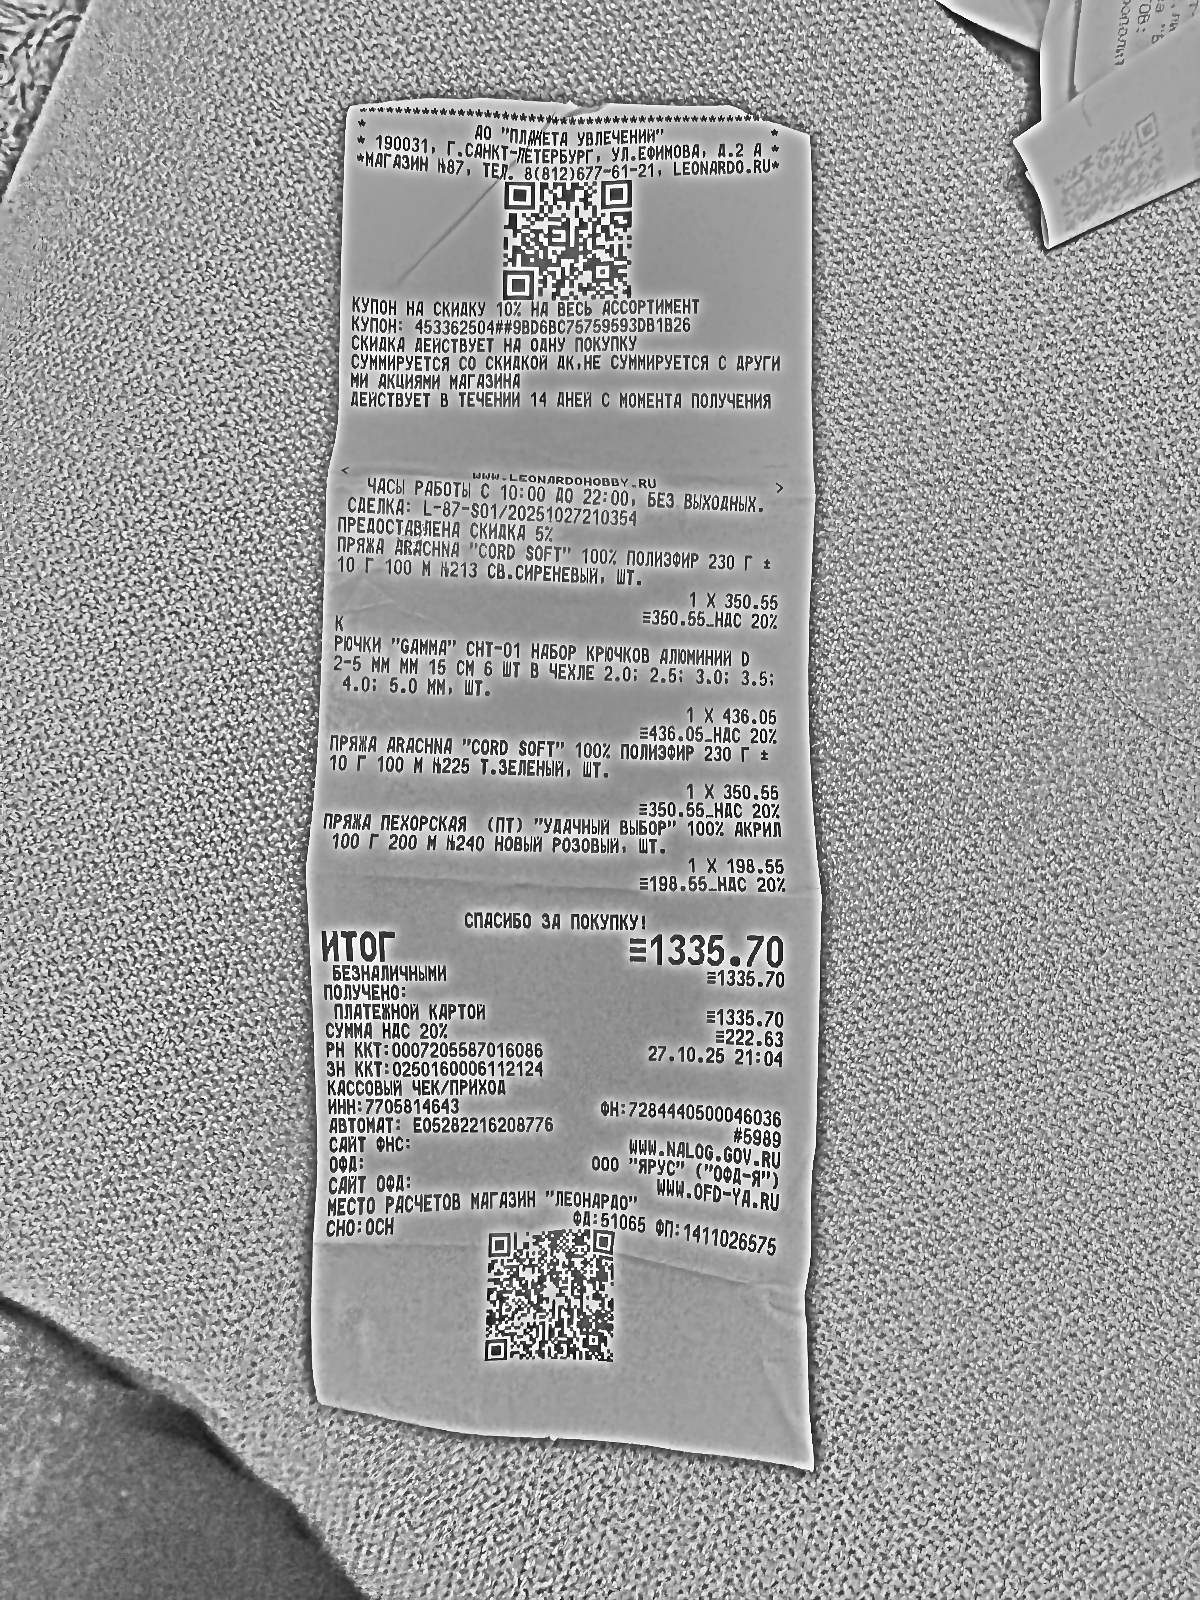
Продавец: АО "ПЛАНЕТА УВЛЕЧЕНИЙ"
ИНН: 7705814643
Дата: 27.10.25
Товары: ПРЯЖА ARACHNA "CORD SOFT" 100% ПОЛИЭФИР 230 Г ± 10 Г 100 М №213 СВ.СИРЕНЕВЫЙ. ШТ.; КРЮЧКИ "GAMMA" СНТ-01 НАБОР КРЮЧКОВ АЛЮМИНИЙ D 2-5 ММ ММ 15 СМ 6 ШТ В ЧЕХЛЕ 2.0; 2.5; 3.0; 3.5; 4.0; 5.0 ММ. ШТ.; ПРЯЖА ARACHNA "CORD SOFT" 100% ПОЛИЭФИР 230 Г ± 10 Г 100 М №225 Т.ЗЕЛЕНЫЙ. ШТ.; ПРЯЖА ПЕХОРСКАЯ (ПТ) "УДАЧНЫЙ ВЫБОР" 100% АКРИЛ 100 Г 200 М №240 НОВЫЙ РОЗОВЫЙ. ШТ.
Количество: 1; 1; 1; 1
Цена: 350.55; 436.05; 350.55; 198.55
Сумма: 350.55; 436.05; 350.55; 198.55
Итого: 1335.70